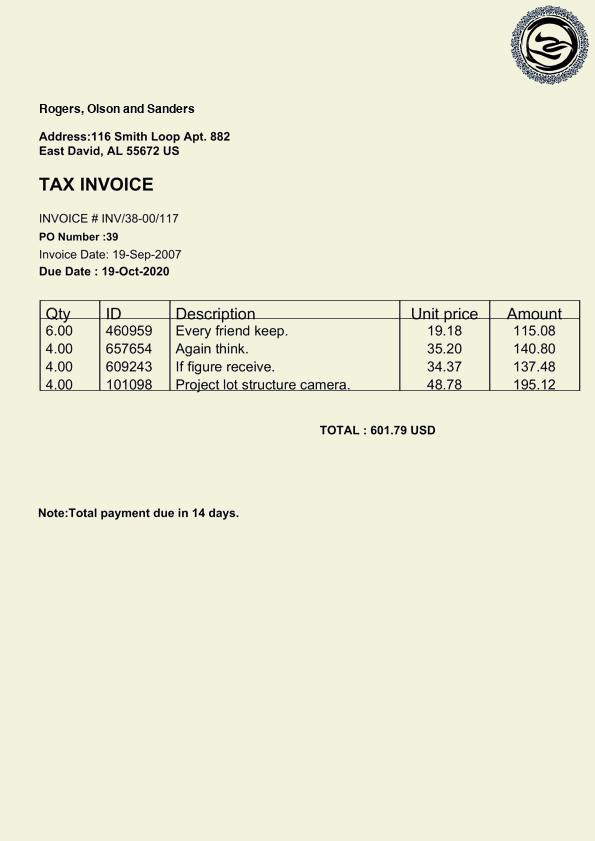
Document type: Invoice